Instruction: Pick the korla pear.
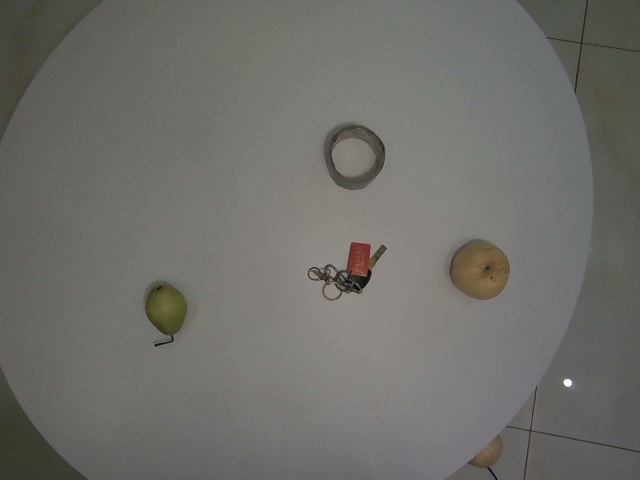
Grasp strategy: vertical